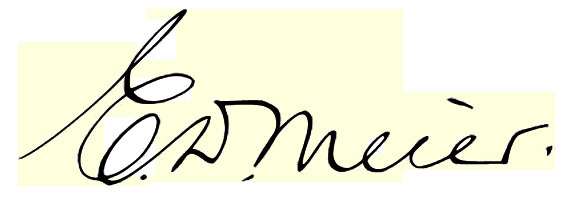
Signature of: edward daniel meier